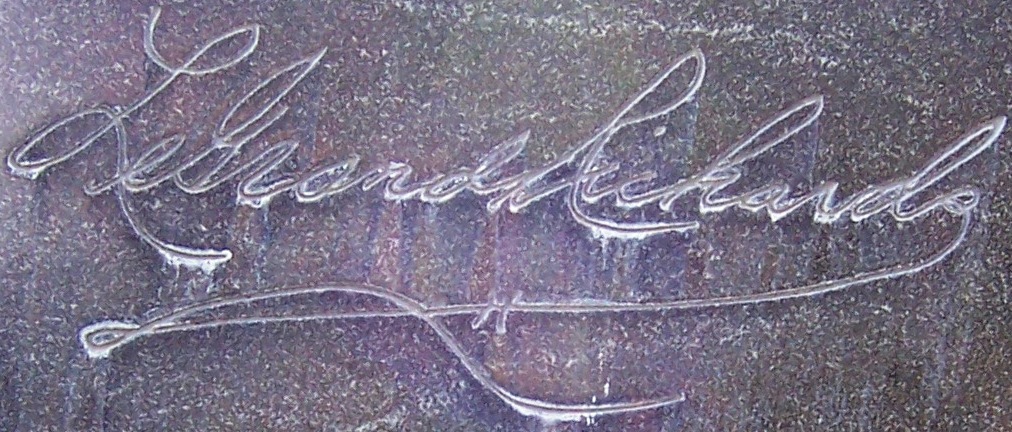
Signature of: legrand richards